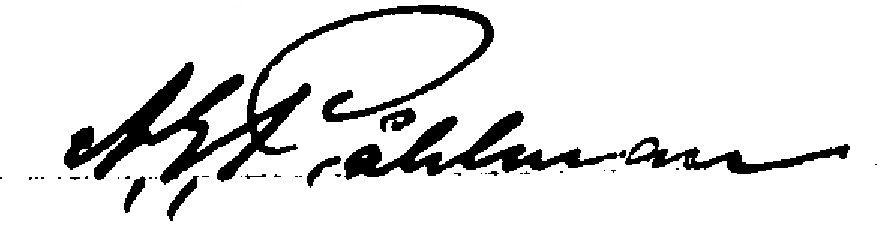
Signature of: august emanuel påhlman